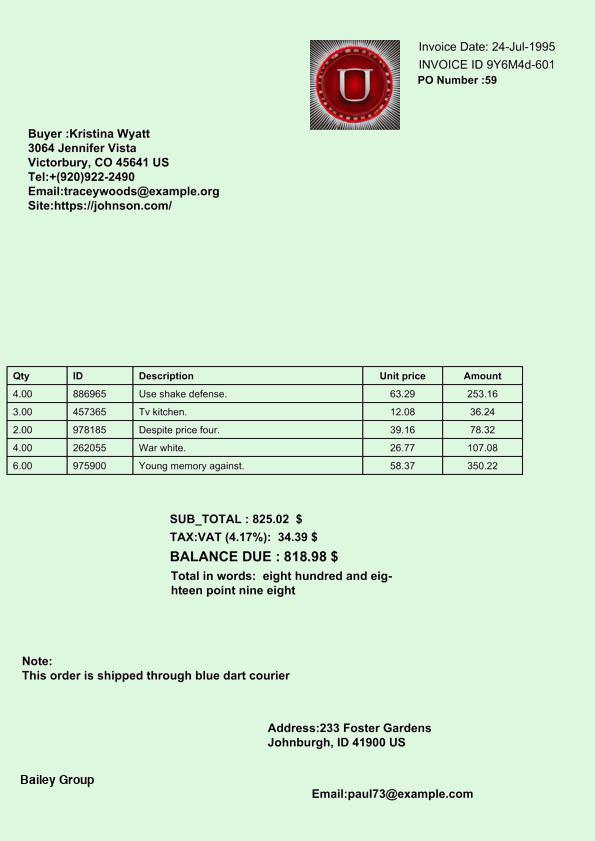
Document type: Invoice